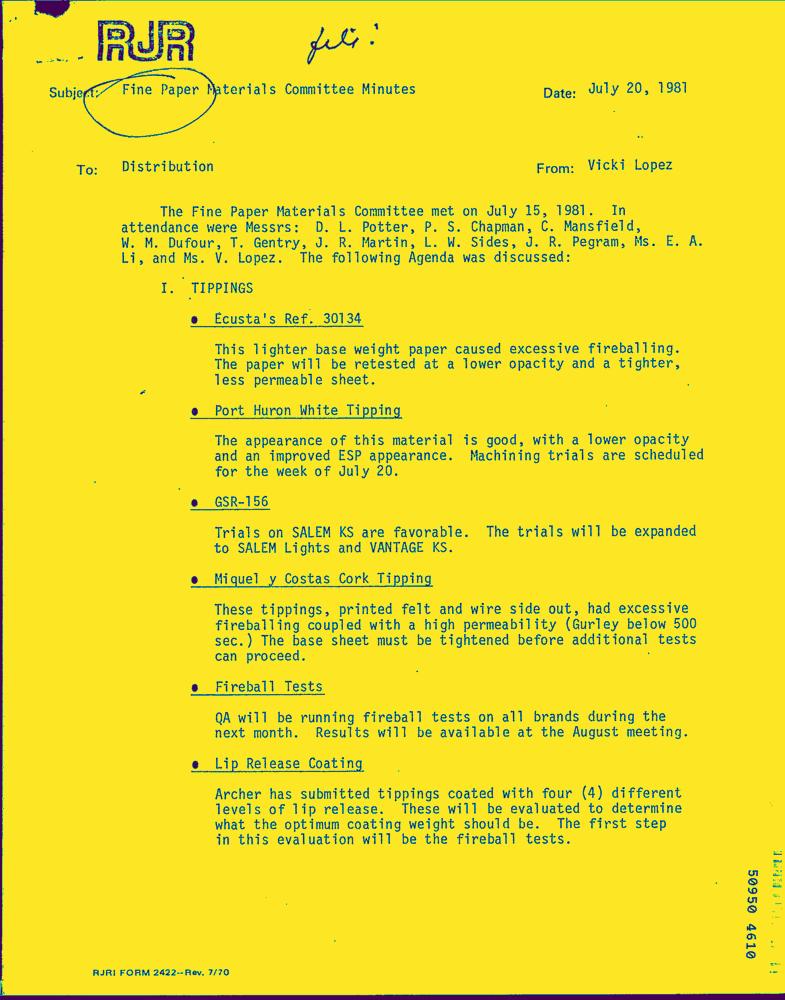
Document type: Letter-Doc